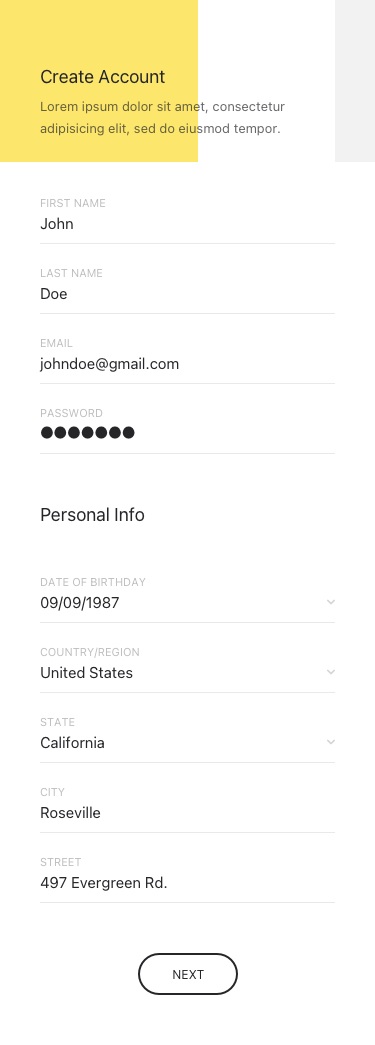
Text in this UI design:
Personal Info
Create Account
Lorem ipsum dolor sit amet, consectetur adipisicing elit, sed do eiusmod tempor.
John
First Name
Doe
Last Name
johndoe@gmail.com
Email
●●●●●●●
Password
United States
Country/Region
California
State
Roseville
City
497 Evergreen Rd.
Street
09/09/1987
Date of Birthday